Question: Talk about the condition:
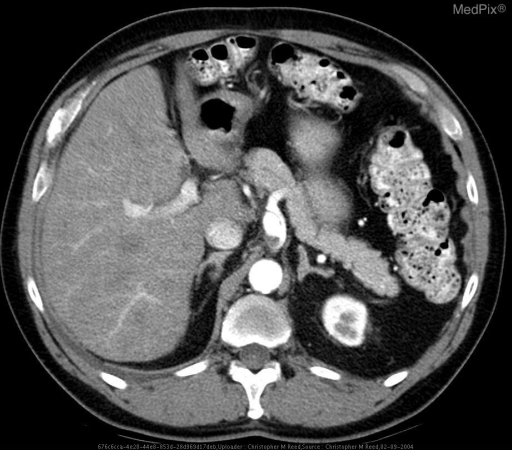
Answer: The disease is discussed as: Celiac artery aneurysms are usually caused by atherosclerosis. Infection and trauma are also reported etiologies. While these aneurysms are considered quite rare, they may present with vague abdominal pain, as in this case, or merely as an incidental finding. In most cases surgery is the desired treatment to avoid rupture or thrombosis.